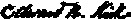
Signature of: edward norris kirk